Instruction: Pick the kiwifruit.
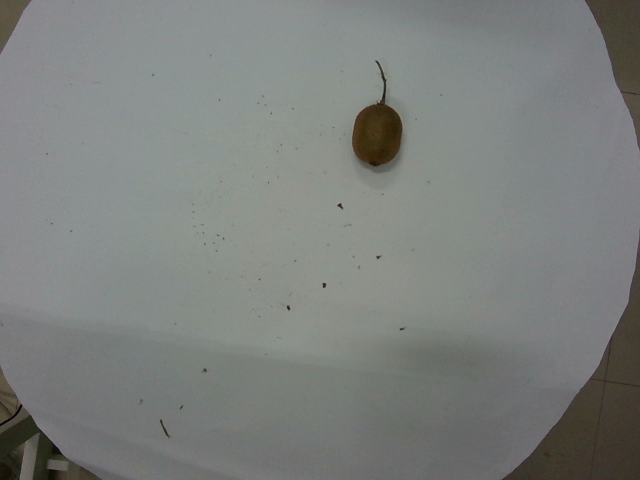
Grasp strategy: vertical